Question: Which state is mentioned in the document?
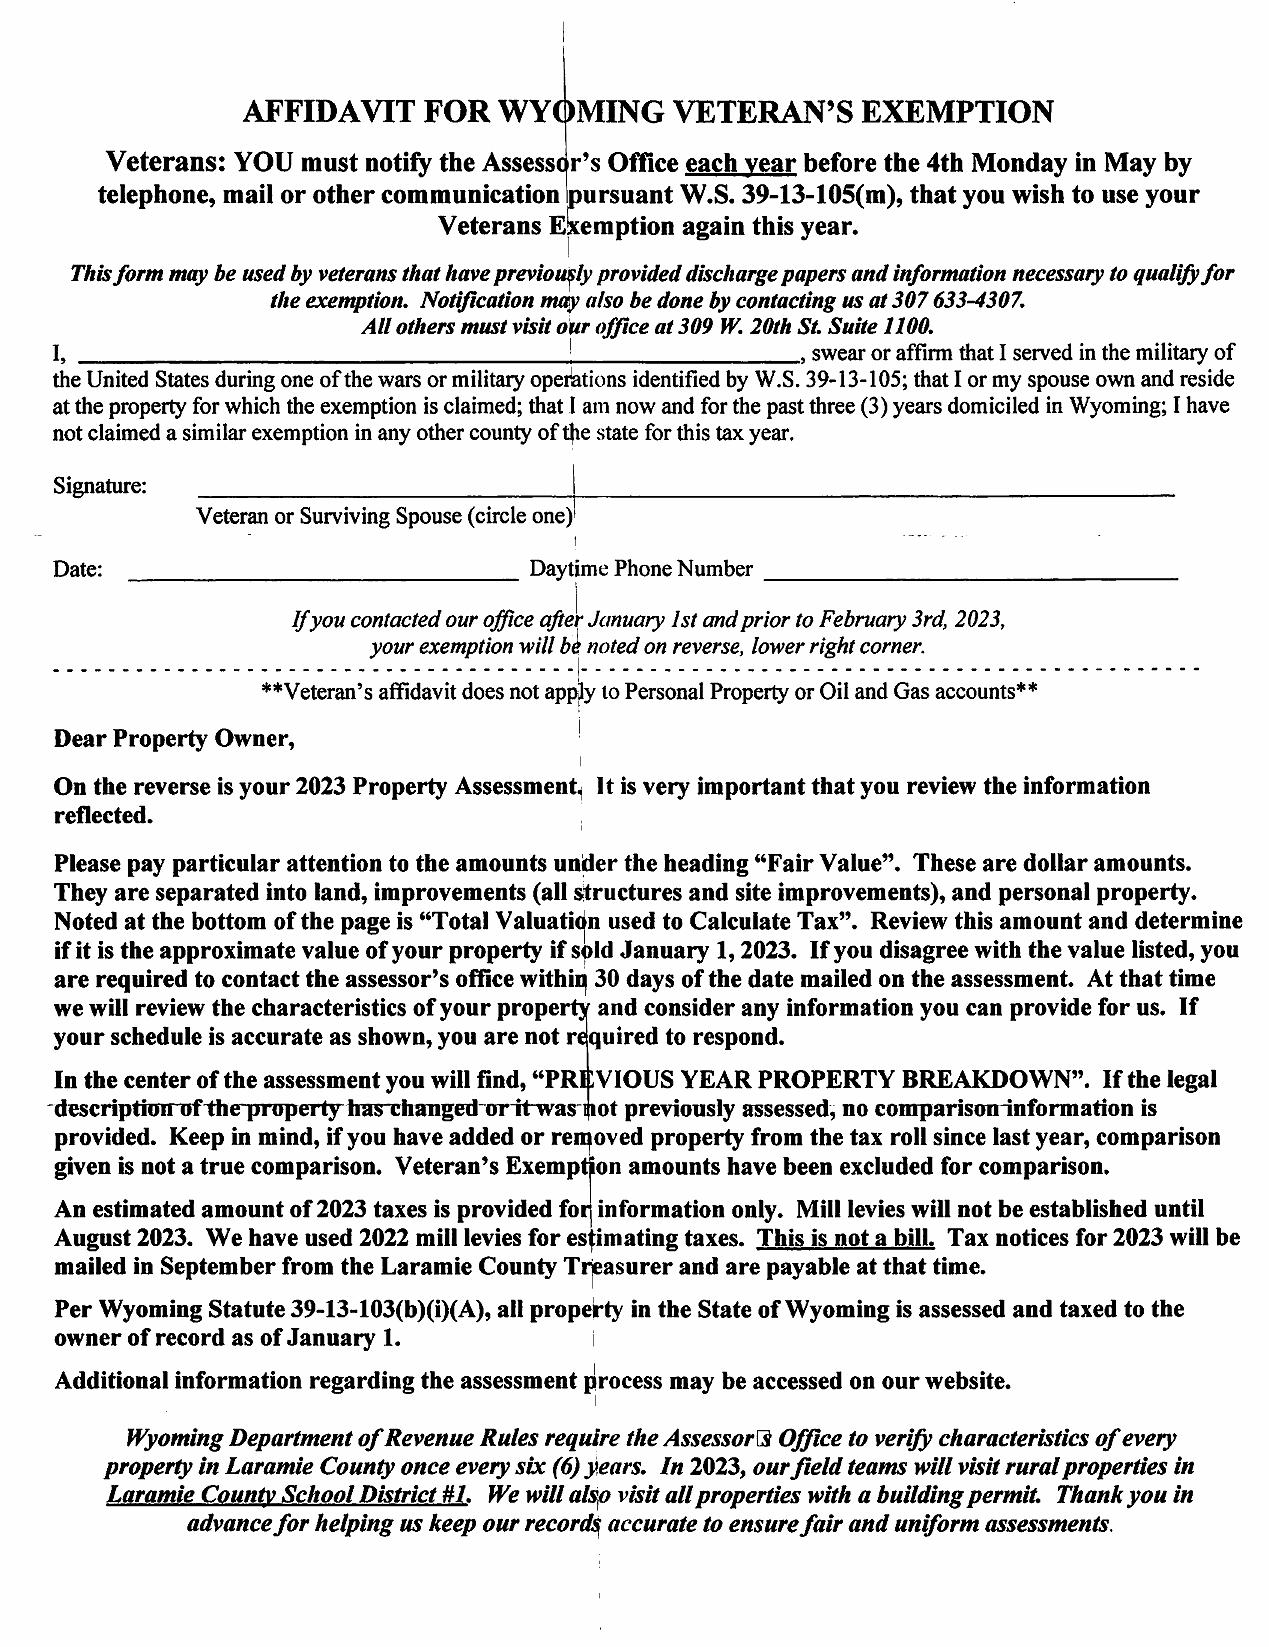
Answer: "Wyoming"